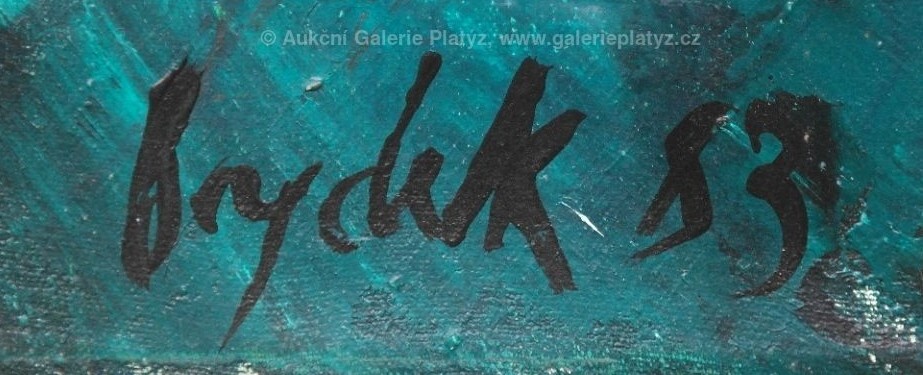
Signature of: ladislav dydek